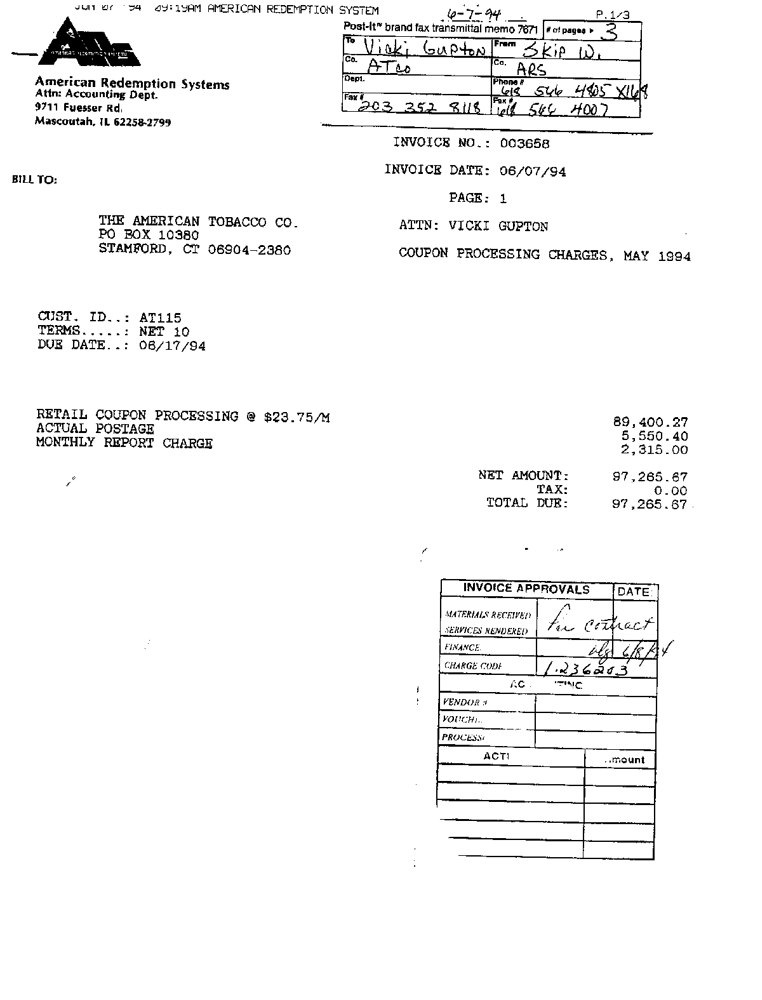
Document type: Invoice